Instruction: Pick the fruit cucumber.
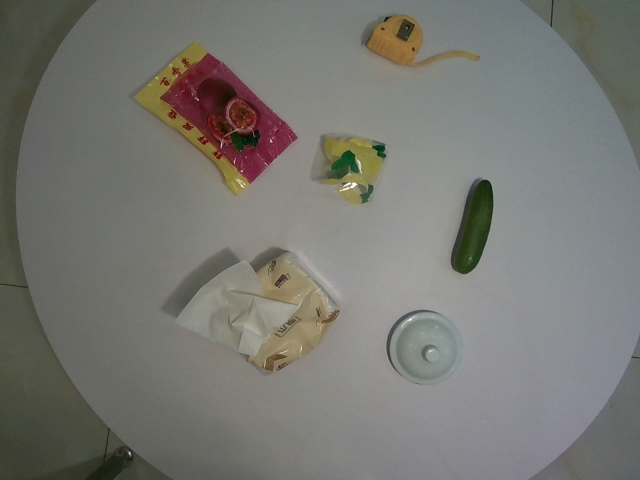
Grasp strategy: vertical